Question: What might the diagnosis be?
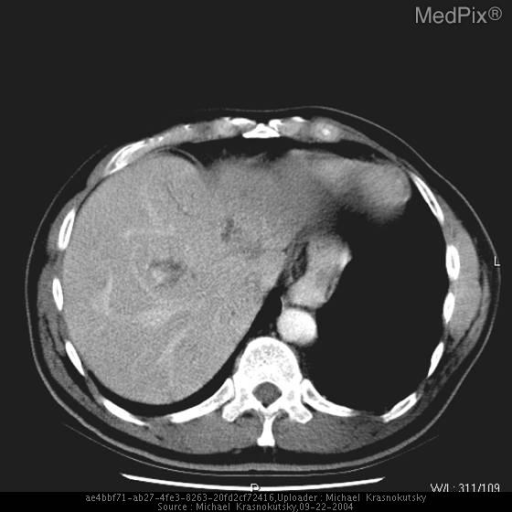
Answer: The possible diagnosis includes Pancreatic malignancy
Acute pancreatitis.